Question: What is the total amount of taxes owed as per the document?
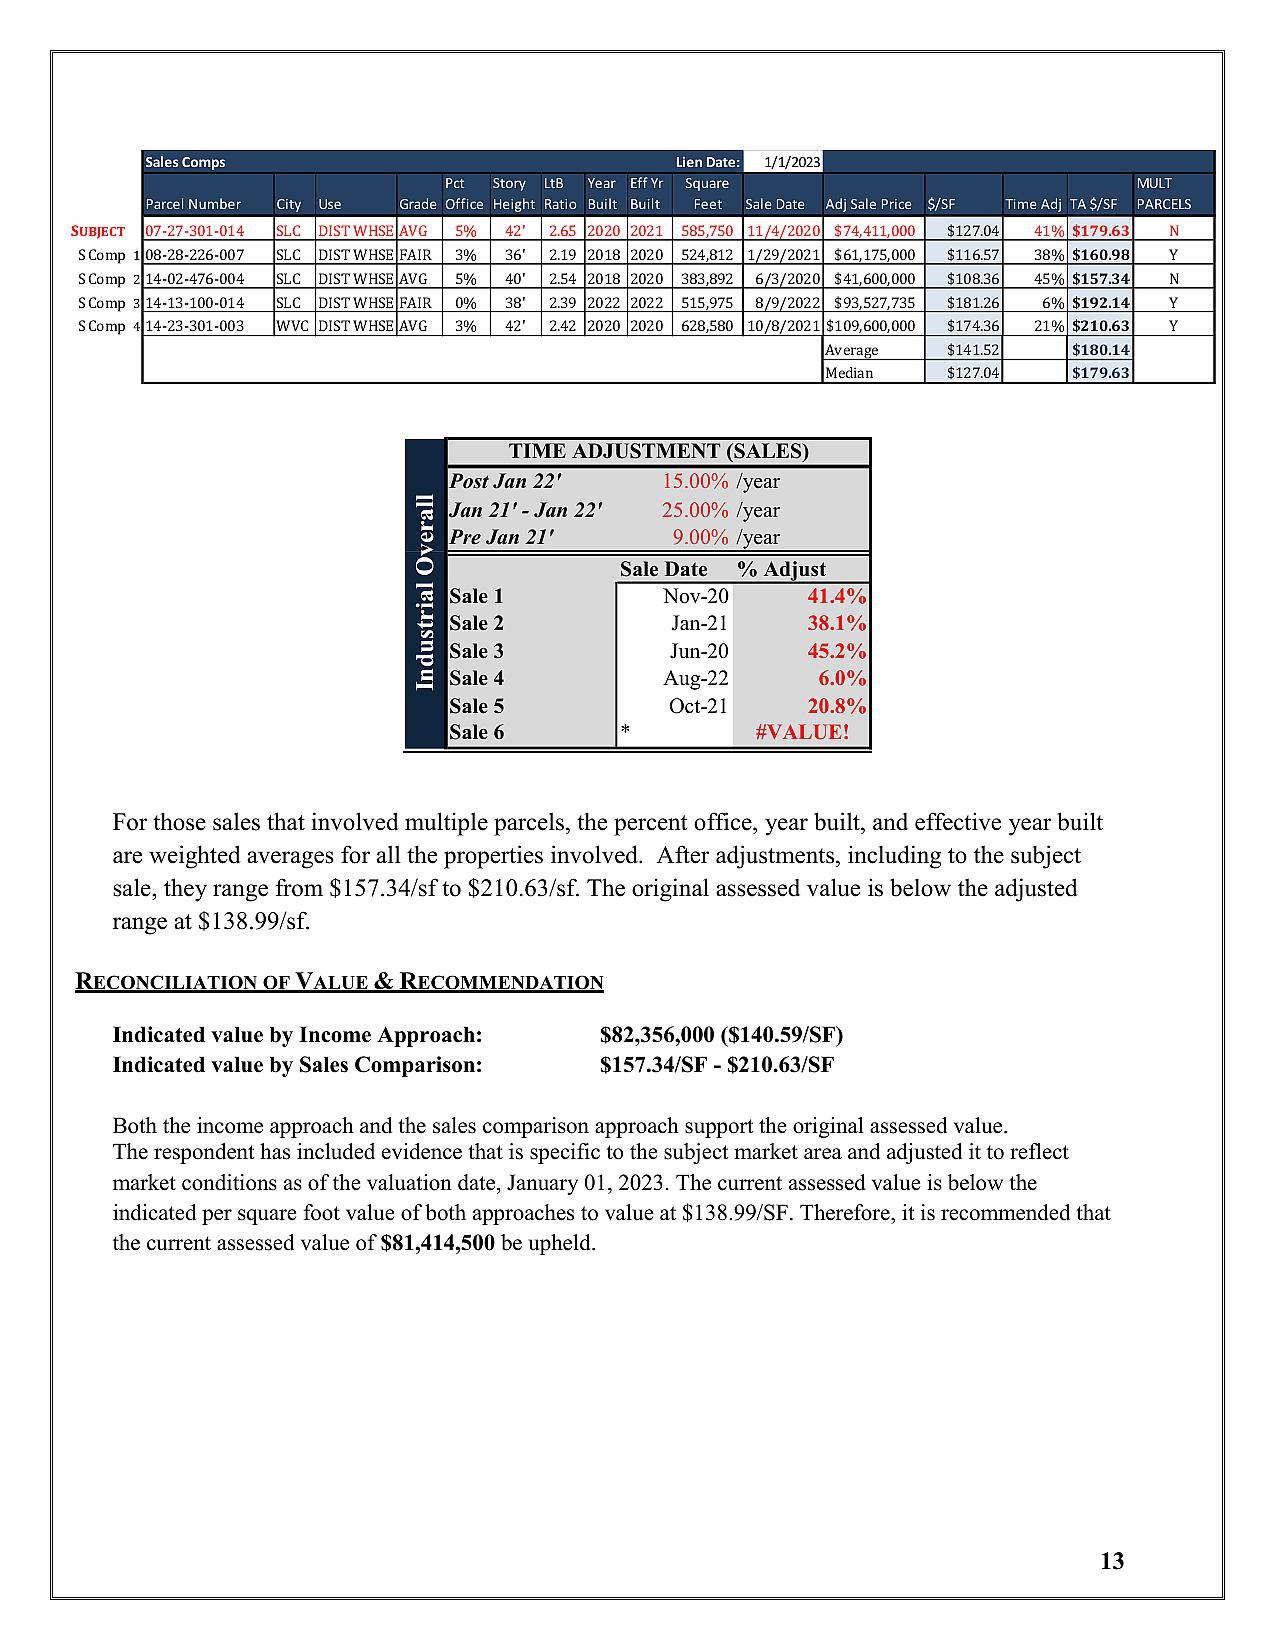
Answer: "$109,600,000 "